Question: What was observed in the imaging?
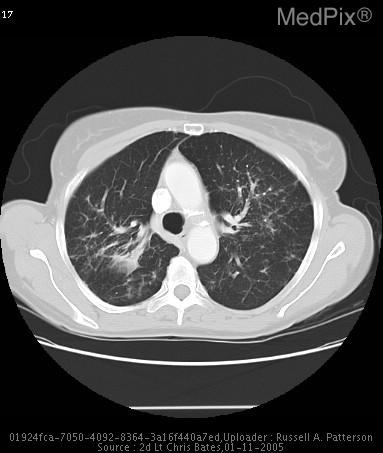
Answer: The imaging shows 1. The parenchyma of the lung demonstrates bilateral upper lobe predominant fibrotic changes with interlobular septal thickening. 2.  Numerous 1 cm nodular densities with in the periphery.
3.  As well as dominant fibrotic masses at the end of the bronchovascular bundle on the right side seen best on image #16 measuring 3.6 cm x 1.7 cm and on the left upper lobe seen best on image #10 measuring 2.4 cm X 1.8 cm with associated traction bronchiectasis, as well as some sparse areas of effected regions within the superior segments of the lower lobes bilaterally as well as the right middle lobe, which appears to have not changed significantly in comparison with the prior CT scan performed on 27 Feb 2002.
4.  No evidence of pleural effusion or pneumothorax.
5.  Mediastinum demonstrates no evidence of lymphadenopathy pathologic by size criteria.
6.  No evidence of axillary lymphadenopathy pathologic by size criteria. Sarcoidosis.